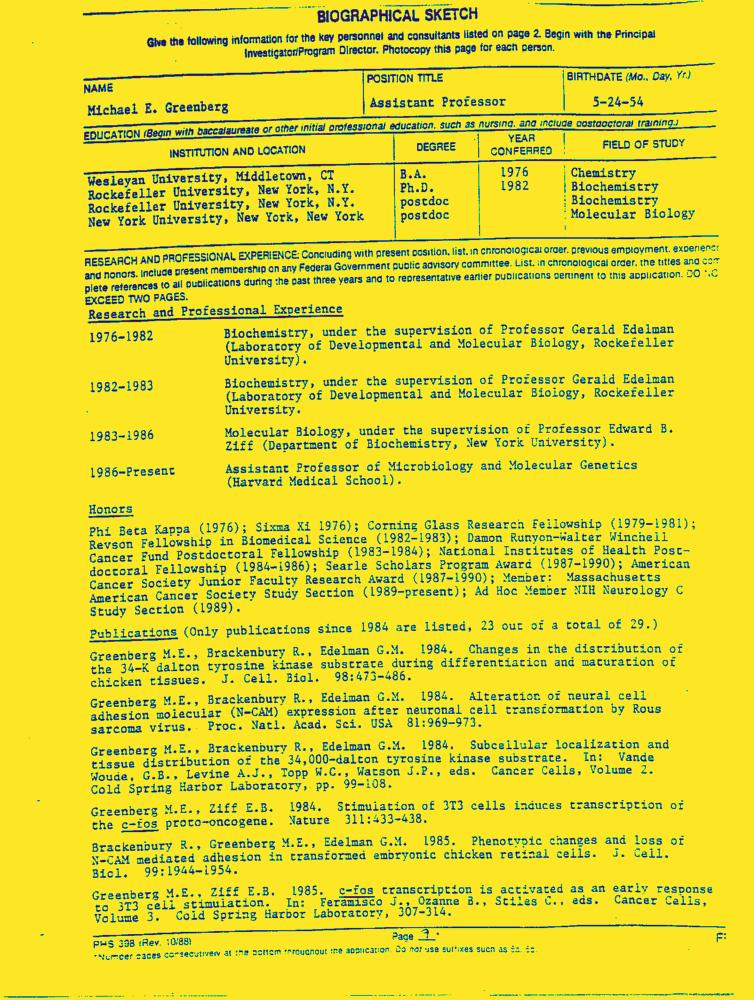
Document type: Resume-Doc